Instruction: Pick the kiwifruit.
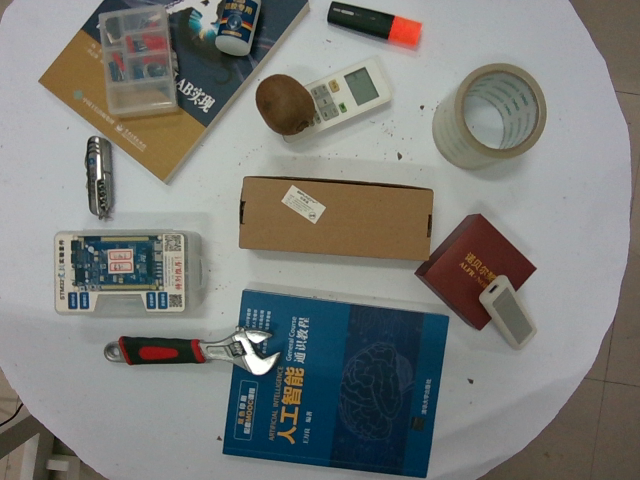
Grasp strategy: vertical